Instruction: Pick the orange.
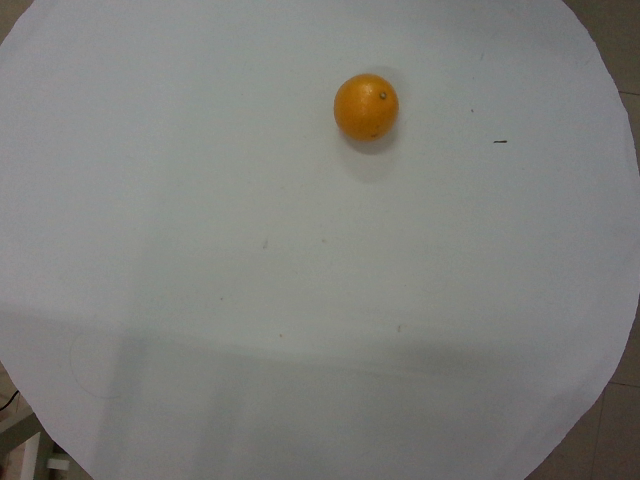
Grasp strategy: vertical